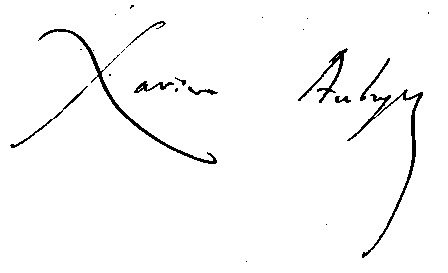
Signature of: xavier aubryet